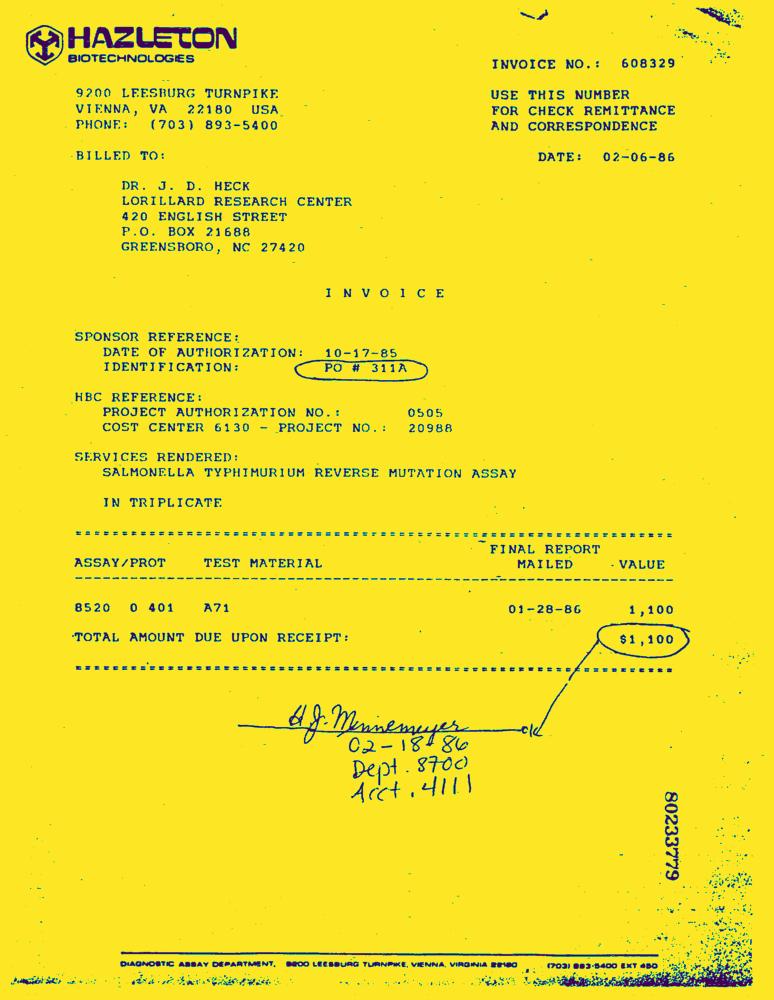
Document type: Invoice-Doc